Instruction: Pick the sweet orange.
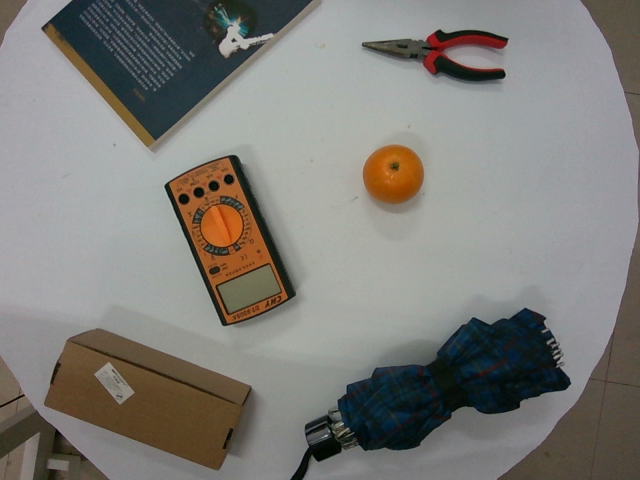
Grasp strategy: vertical